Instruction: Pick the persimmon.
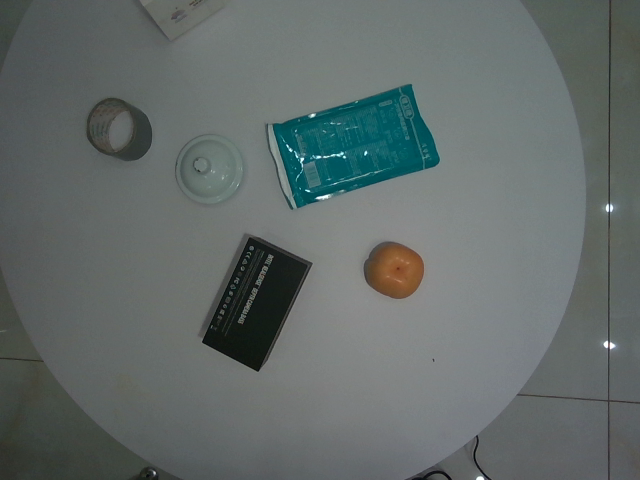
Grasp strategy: vertical